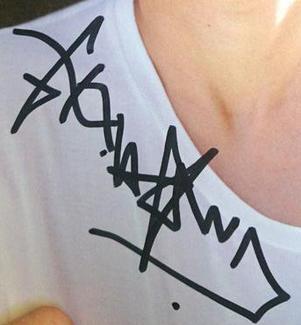
Signature of: sakura andō